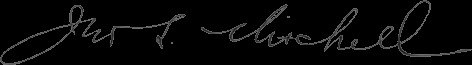
Signature of: john l mitchell